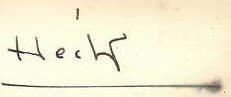
Signature of: héctor lastra